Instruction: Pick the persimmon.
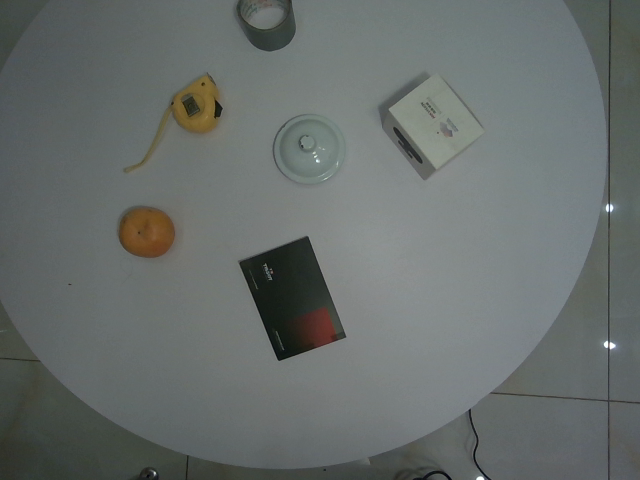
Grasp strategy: vertical